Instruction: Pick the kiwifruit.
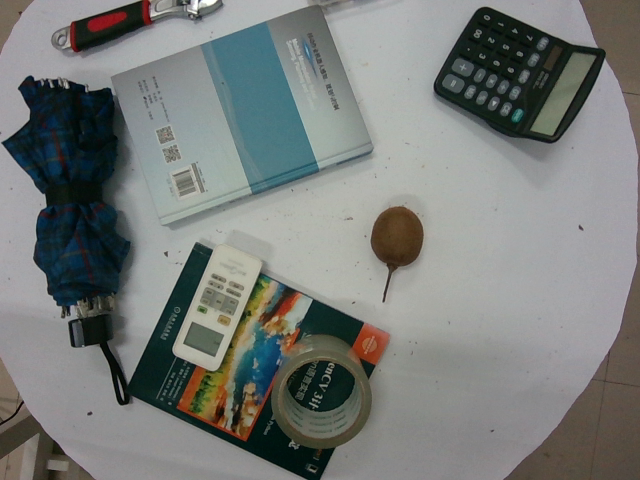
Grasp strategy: vertical